Question: What is the filing due date as per the document?
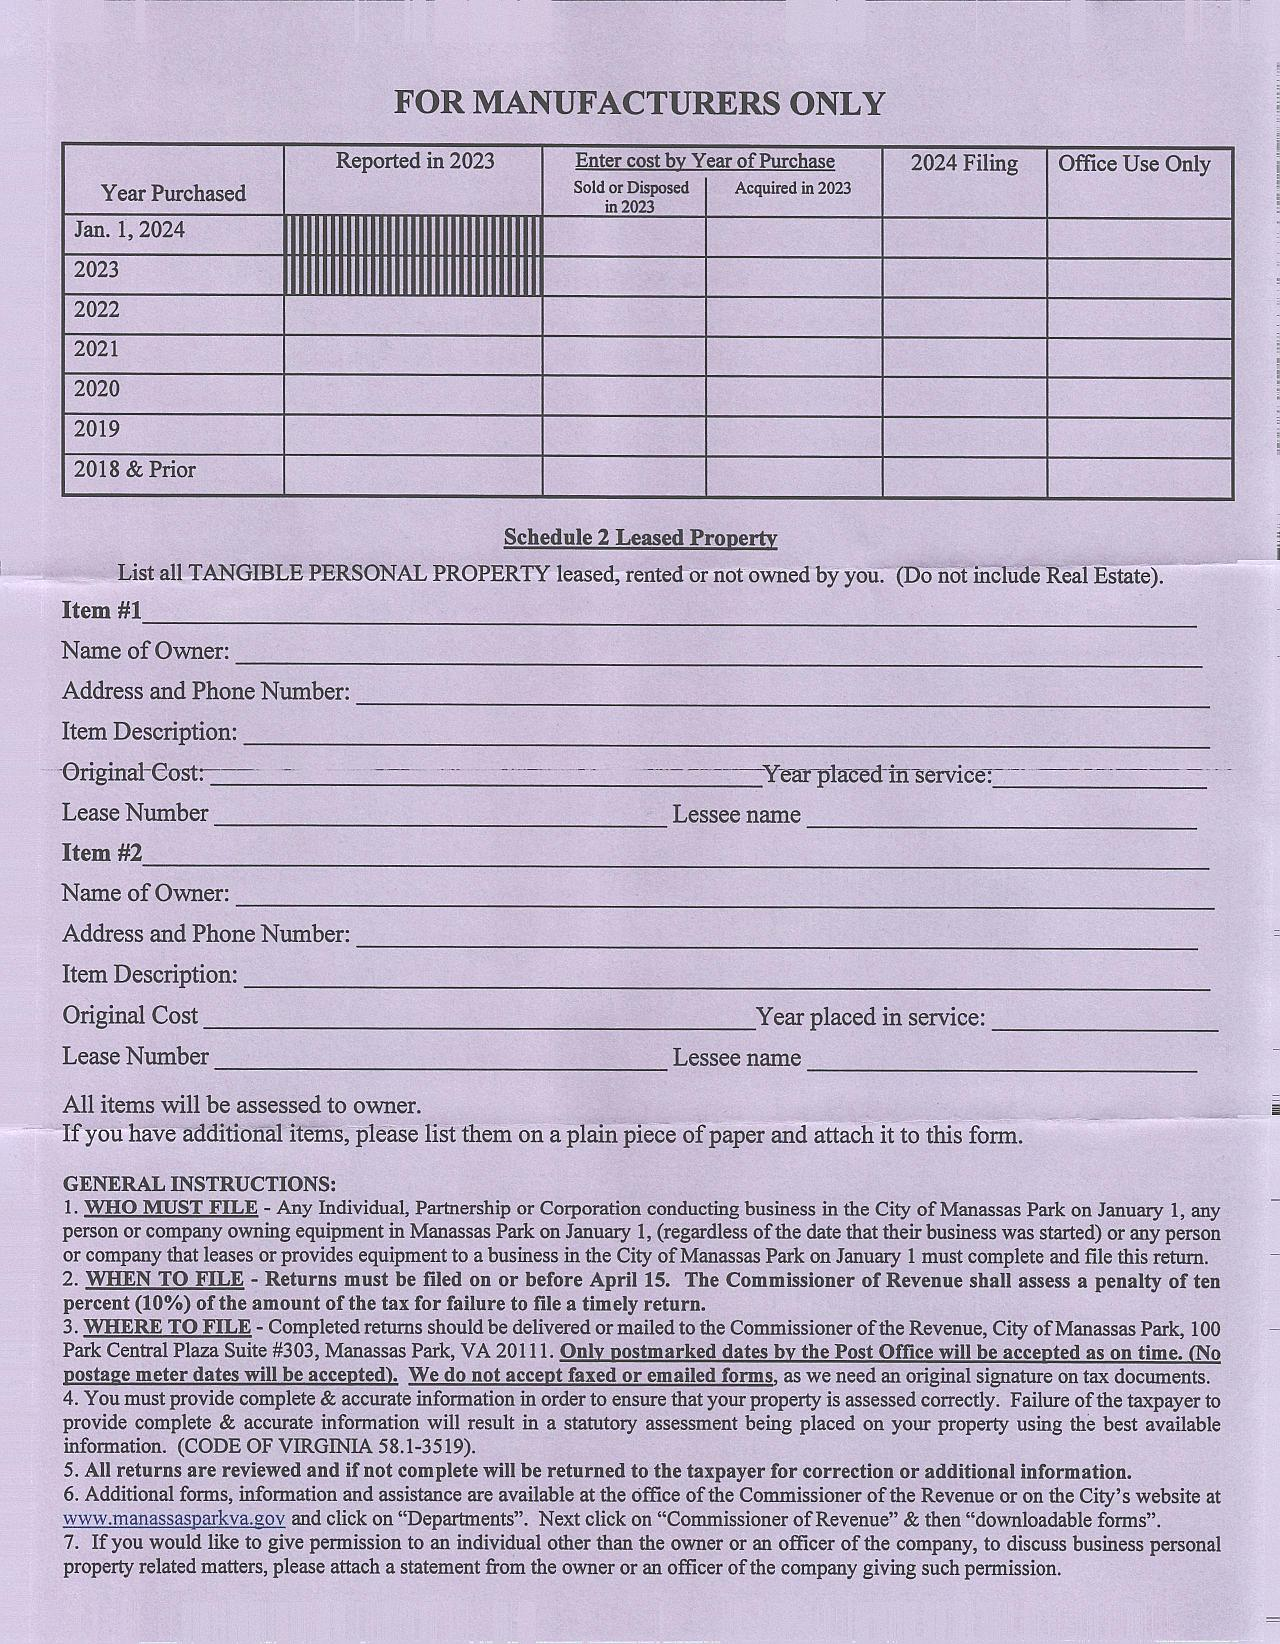
Answer: "15-Apr"